Question: What type of tax is indicated in the document, personal property or real estate?
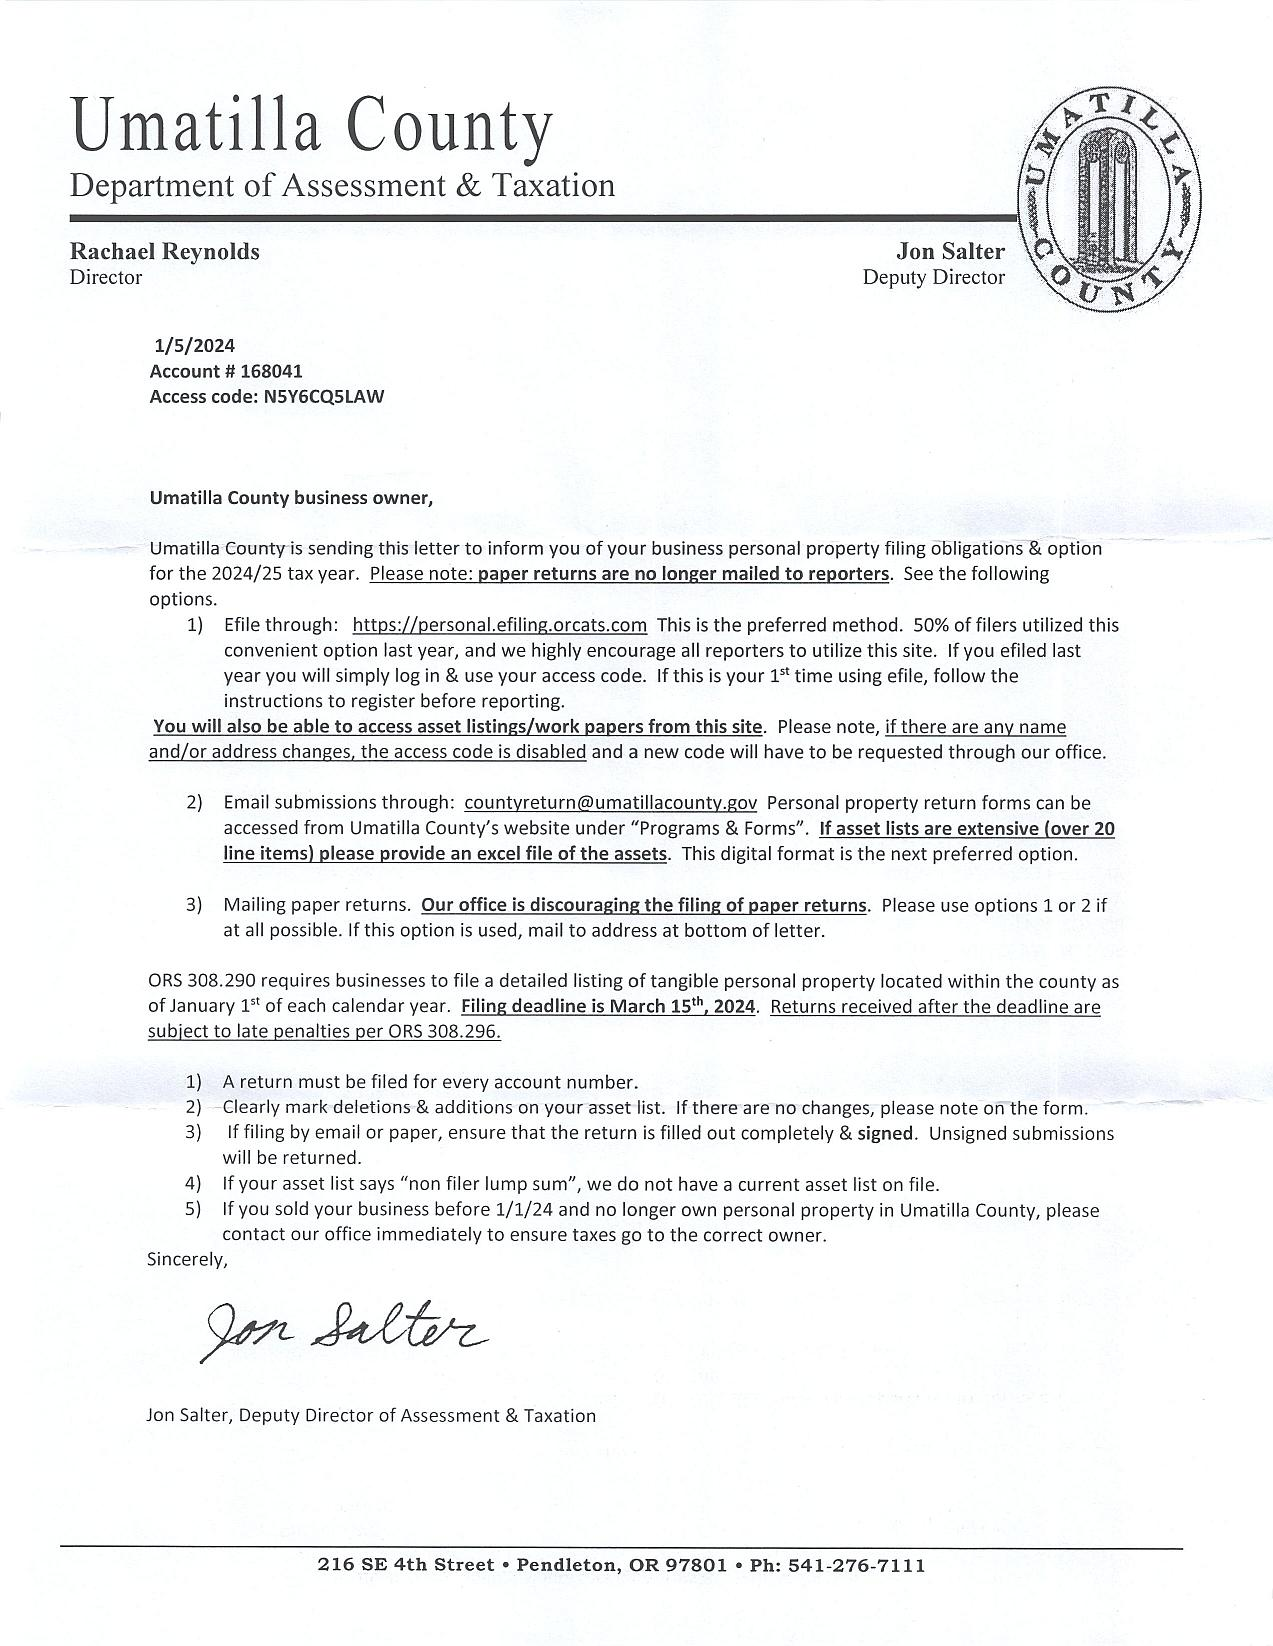
Answer: "Personal Property Tax"